Question: What jurisdiction, city, or county is the document associated with?
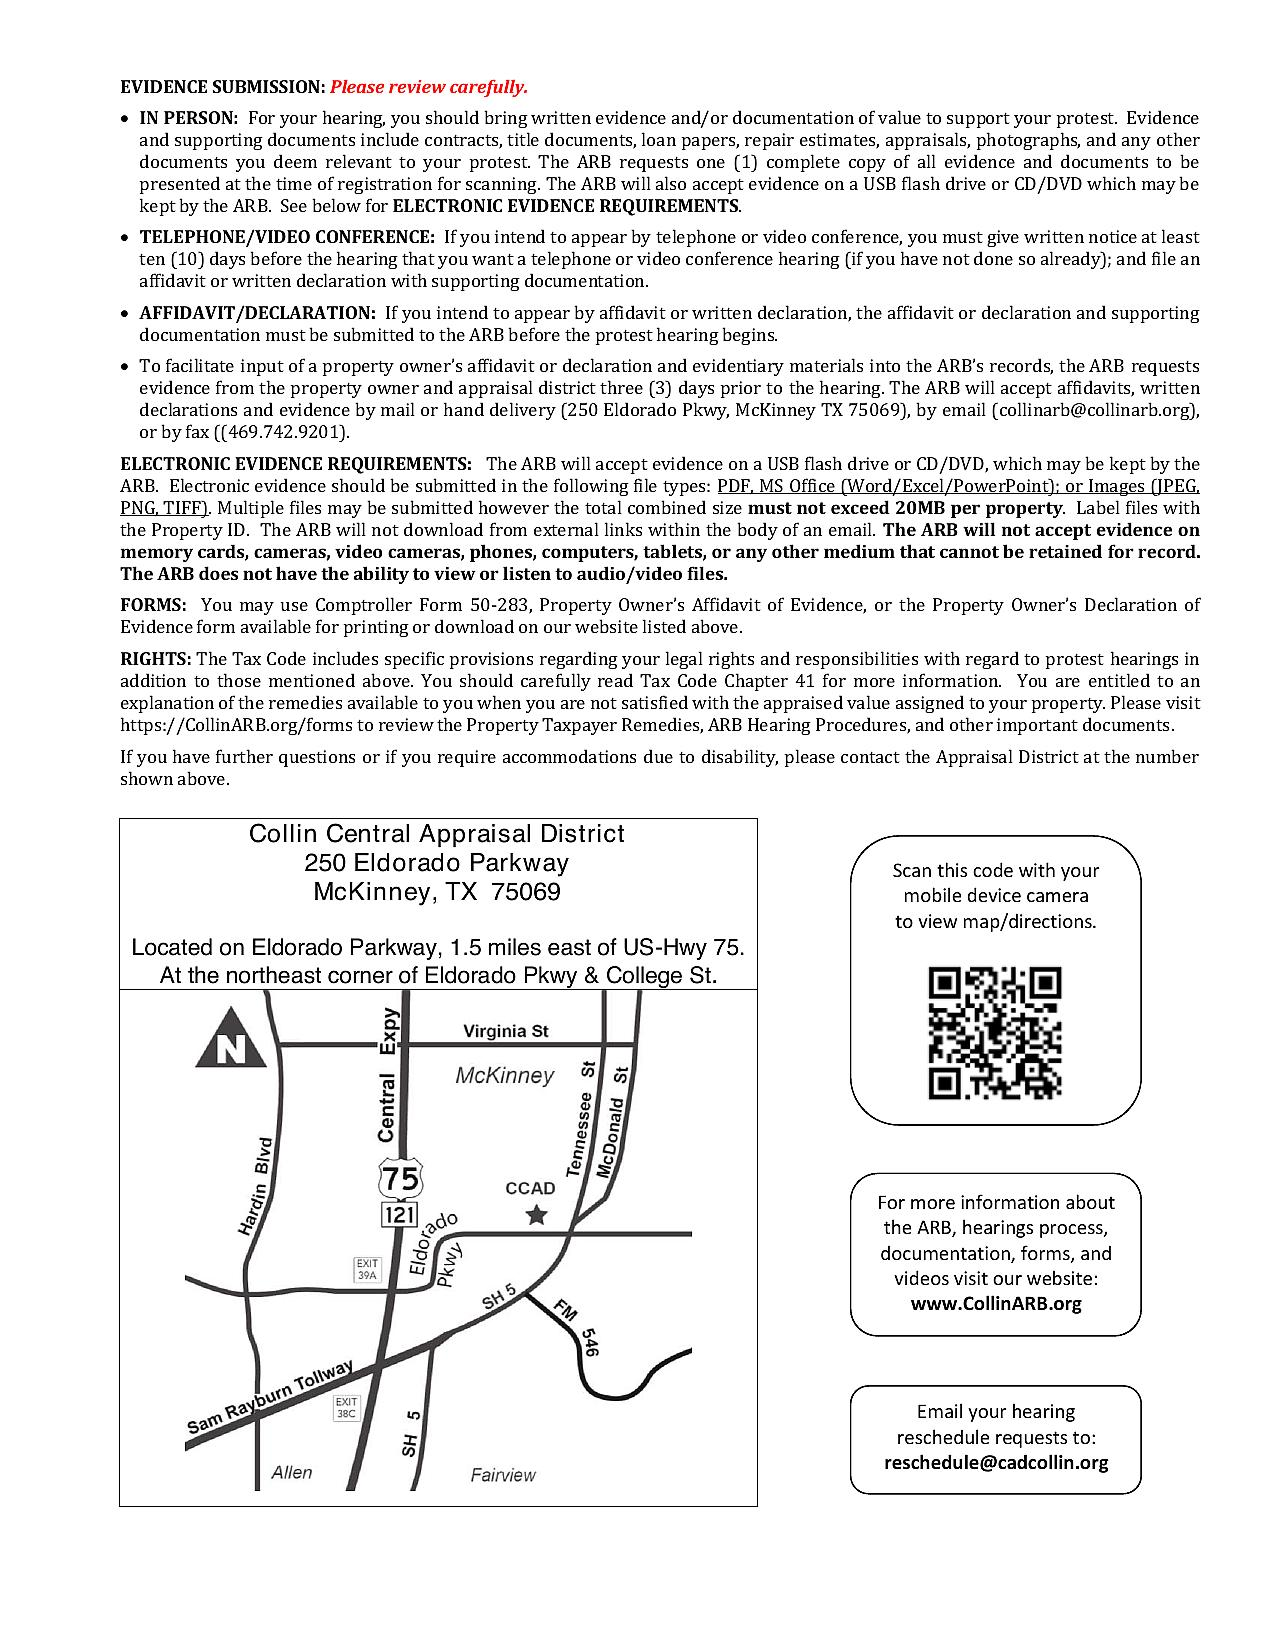
Answer: "McKinney"